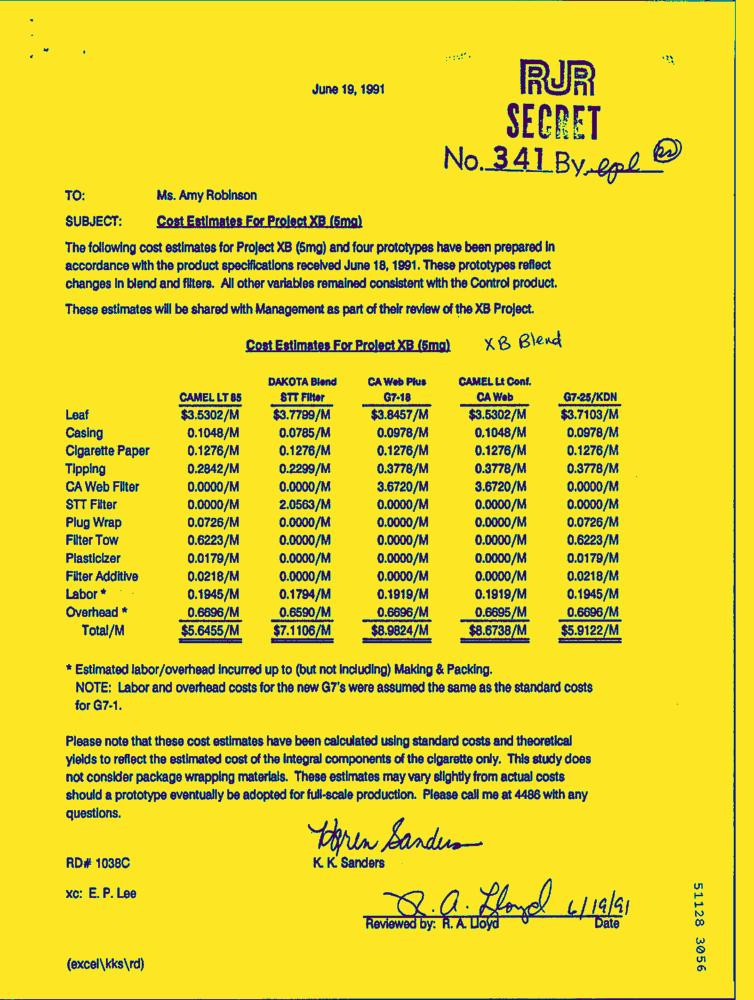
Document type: Letter-Doc